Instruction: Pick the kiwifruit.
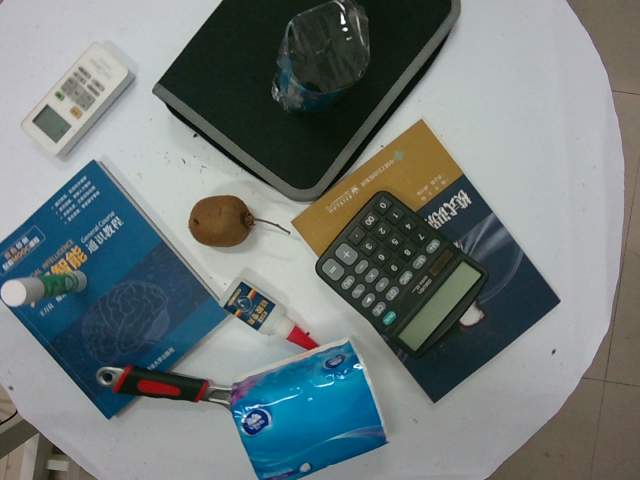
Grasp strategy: vertical